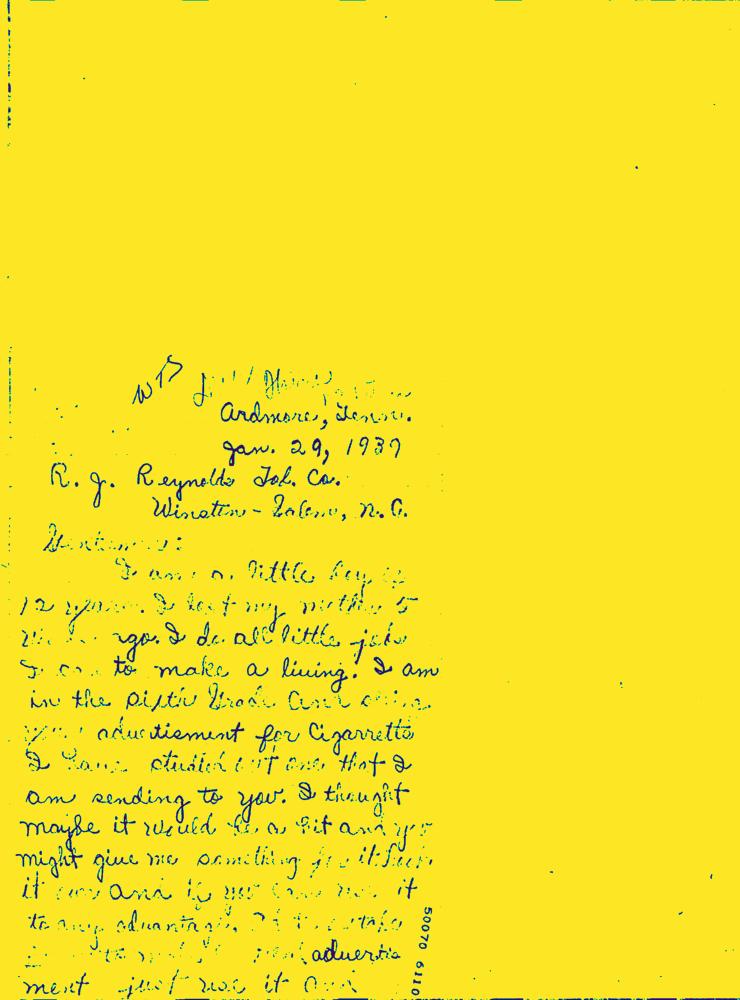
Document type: Hand-Written